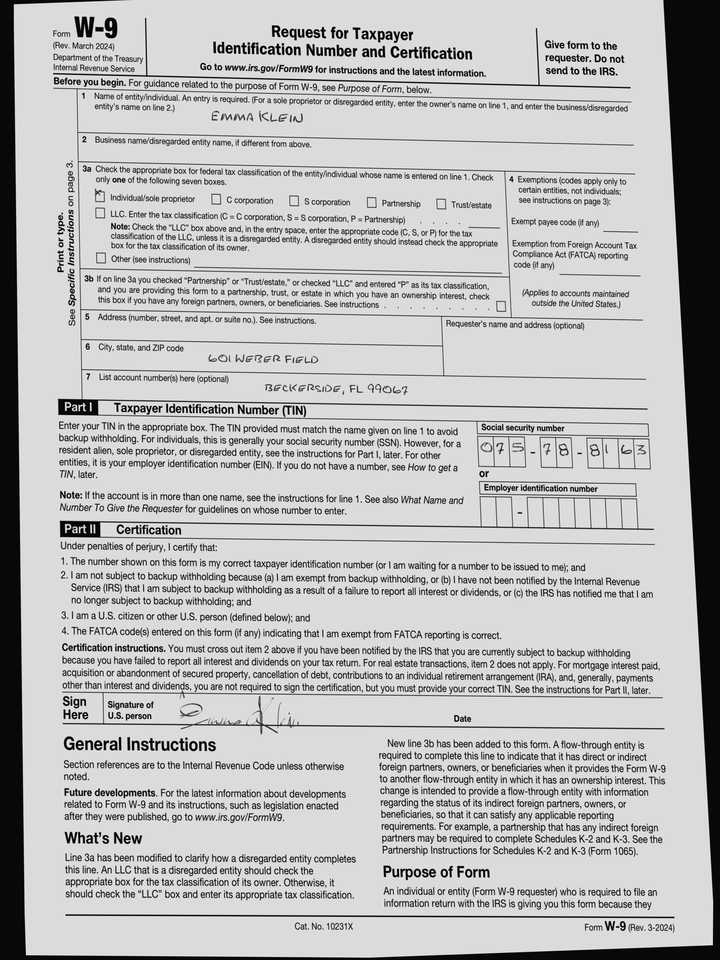
adr1: 601 Weber Field
adr2: Beckerside, FL 99067
cbx: yes
ssn: 075788163
enm: Emma Klein